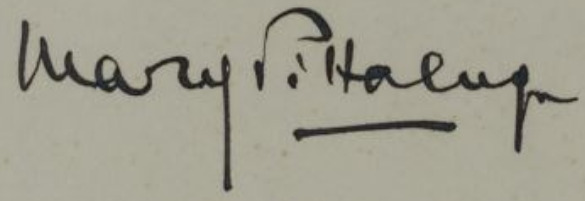
Signature of: mary pittaluga